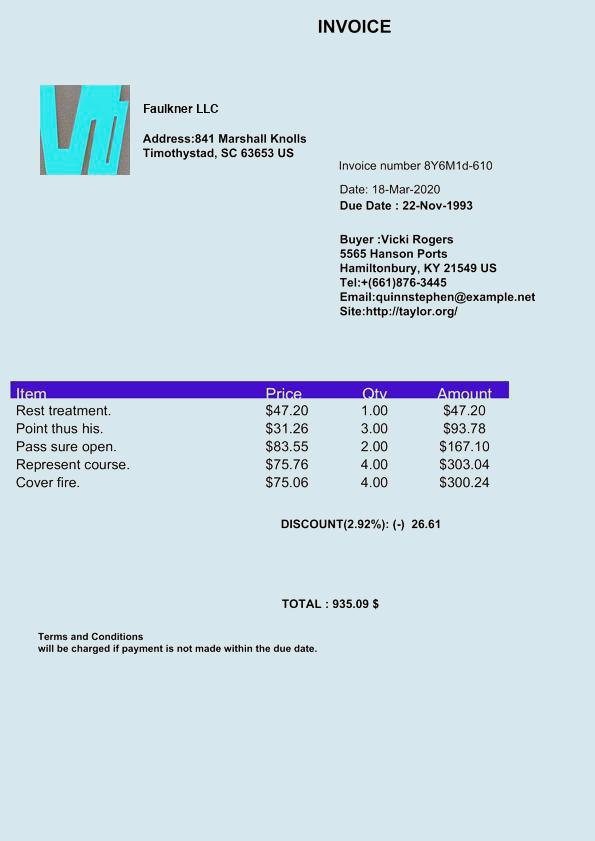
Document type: Invoice